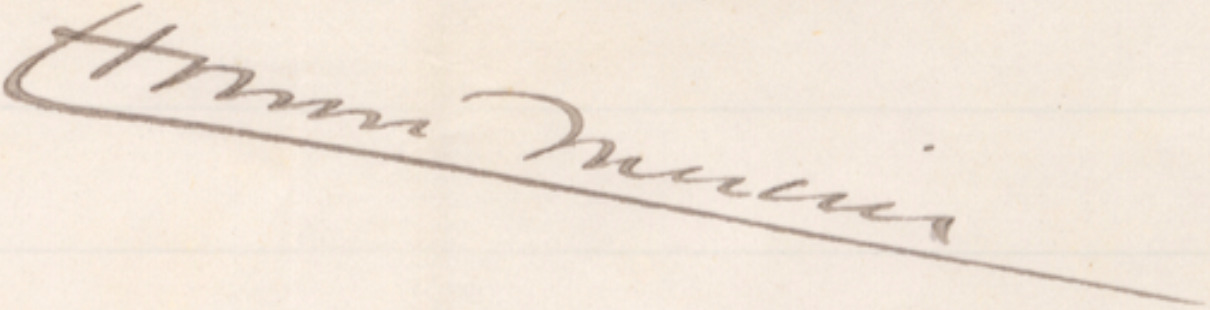
Signature of: honoré mercier